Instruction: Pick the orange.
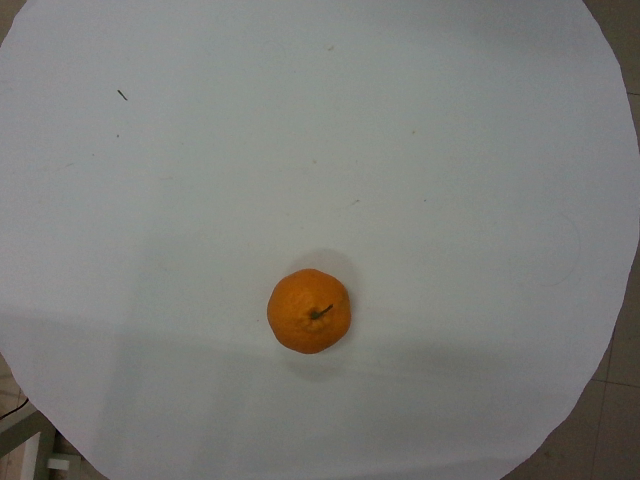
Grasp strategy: vertical